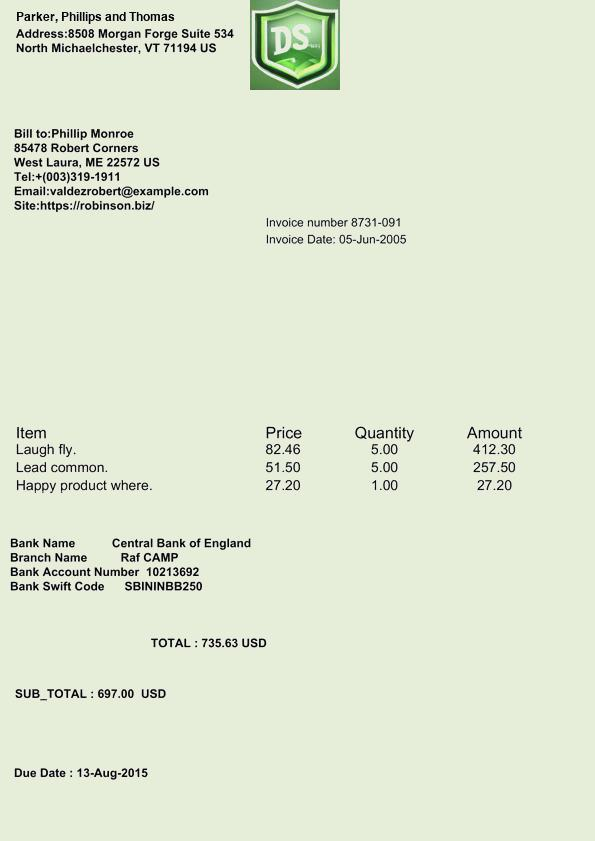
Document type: Invoice